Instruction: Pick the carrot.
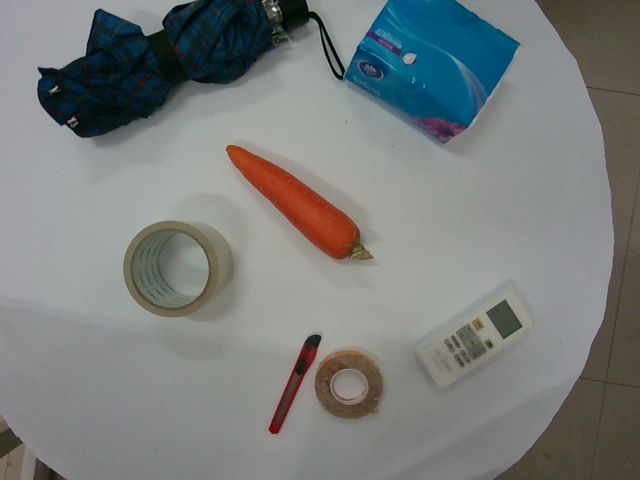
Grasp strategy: vertical